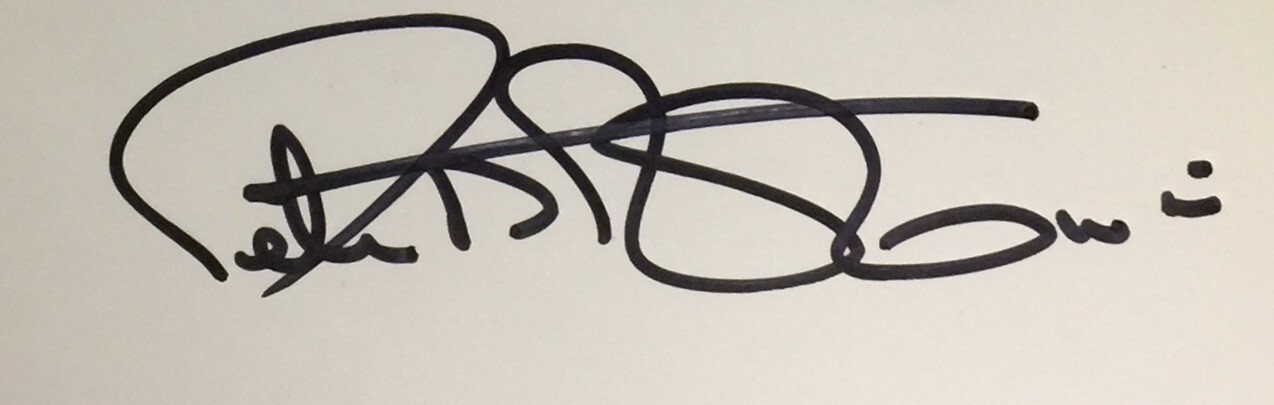
Signature of: peter robinson